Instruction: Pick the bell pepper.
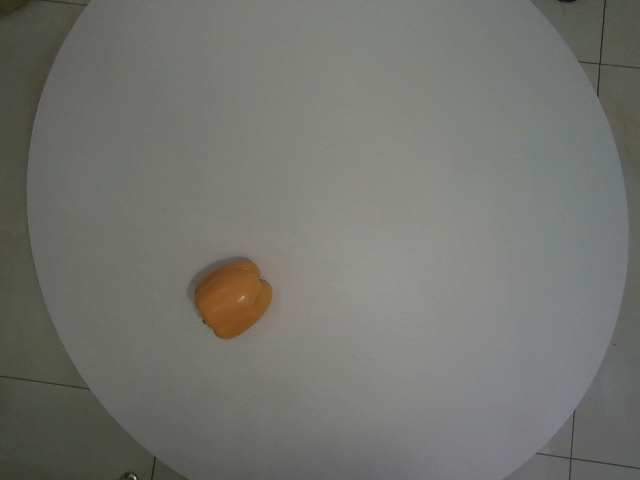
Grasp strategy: vertical